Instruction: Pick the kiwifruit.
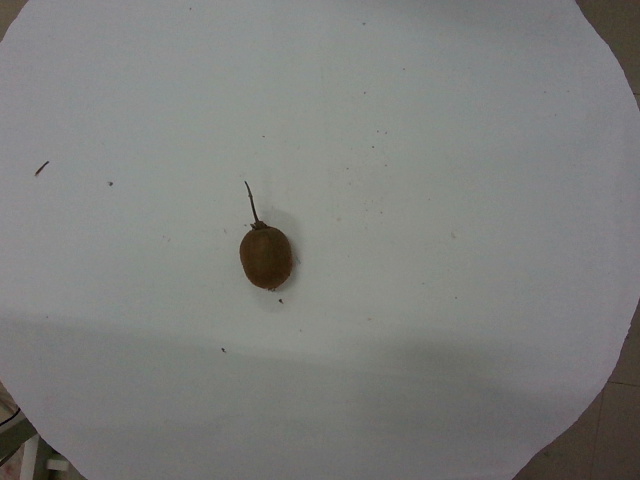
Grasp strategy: vertical